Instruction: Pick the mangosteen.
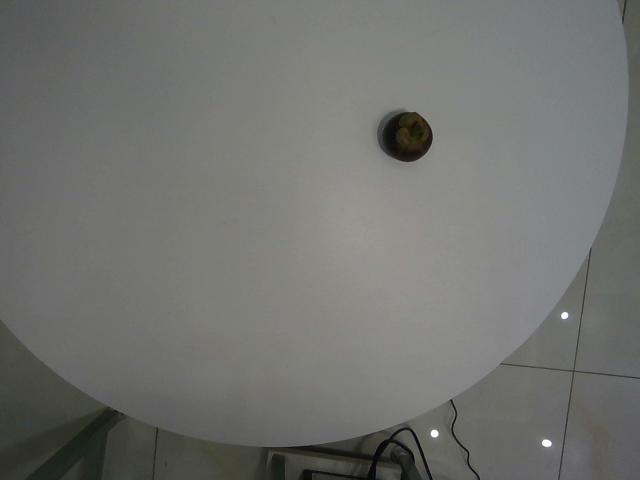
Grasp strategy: vertical